Question: What is the mailing or notice date provided in the document?
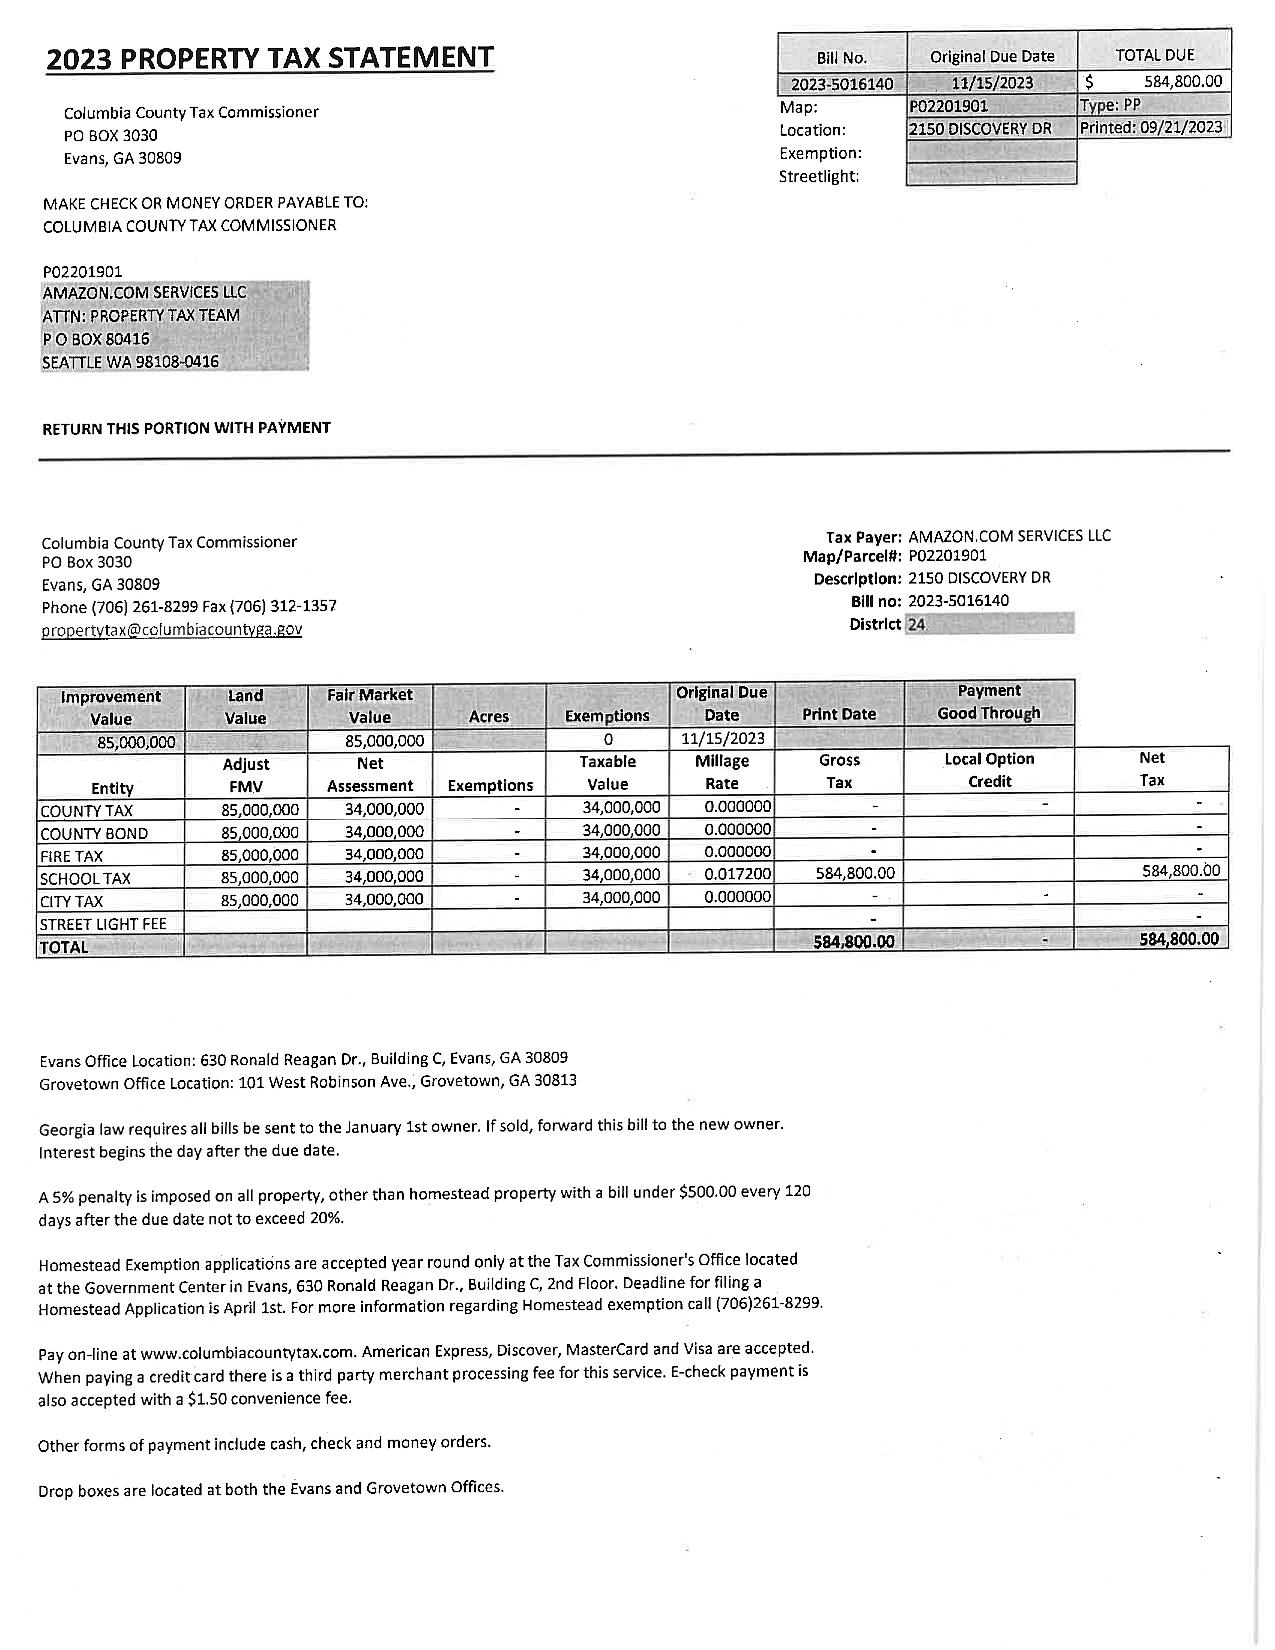
Answer: "9/21/23"